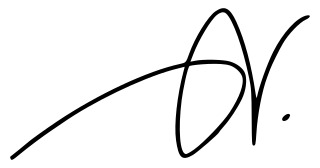
Signature of: amélie nothomb